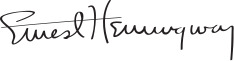
Signature of: ernest hemingway